Extract the amount written in words, the amount in digits, the name of the payee, the date on the cheque, and the bank's name from the image.
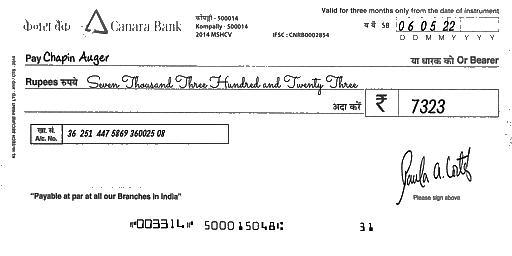
amt_in_words: Seven Thousand Three Hundred and Twenty Three
amt_in_figures: 7323
payee_name: Chapin Auger
bank_name: Canara Bank
cheque_date: 06/05/22